Question: In what way does the history help explain the case?
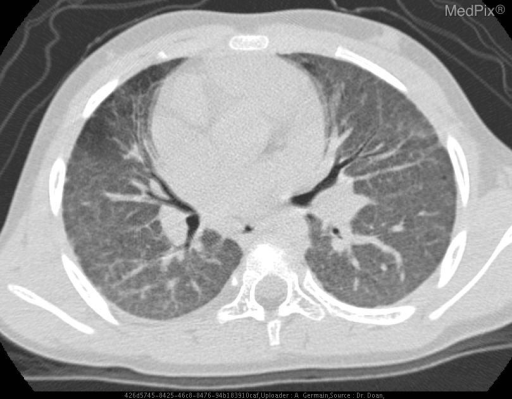
Answer: The patient's history of Patient with diagnosis of idiopathic pulmonary hemosiderosis per open lung biopsy 10/07 who has been relatively asymptomatic but with persistent presence of hemosiderin-laden macrophages in bronchoalveolar lavage and desaturation noted on exercise test in May 2008.

HISTORY
Patient was product of pregnancy complicated by pre-eclampsia. Patient was born at 27weeks after 2 days of antenatal steroids. Significant respiratory distress requiring intubation was noted immediately after birth.

Neonatal course included multiple doses of surfactant. 68 days mechanical ventilation, and 3 months of NICU care. Complications included multiple episodes of pneumonia, presumed sepsis, NEC, anemia, and electrolyte abnormalities.

The patient was discharged home on O2 which she used until 9 months of age, as well as Fe, diuretics, steroids.

After 1 year of age, patient began to have multiple episodes of pneumonia, bronchitis, and asthma requiring hospitalization. Anemia, requiring 2 transfusions, was noted in context of one episode of pneumonia.

In addition, the patient experienced failure to thrive, reaching less than 3% height/weight for her age.

At the present, the patient is at 25% height, 3% weight.

Parents otherwise deny recent URI, cough, wheeze.

Hospitalizations:
after birth x 3 mos
2004-pna
2005-pna and transfusion for anemia
2006-pulmonary hemorrhage, respiratory failure
2007-multifocal pna

Surgeries:
bronchoscopy 12/06, 12/07, 5/08
open lung bx 10/07
port cath placement 12/07

Meds:
Prevacid 15 mg tablet QD
Miralax, 17 gm QD
Iron oral solution75mg/0.6mL- 25 mg/mL
Hydroxychloroquine 25mg/mL- 6ml QD
Tums – 1 tablet QD for calcium
Flinstones MVT
Immunizations: Up to date
Allergies: Cow’s Milk

Developmental History: delayed fine motor skills per MOP; otherwise met all milestones.

Family History: non-contributory

Social History: lives with mother, father, older brother. No pets, no smoking is key in understanding the case.